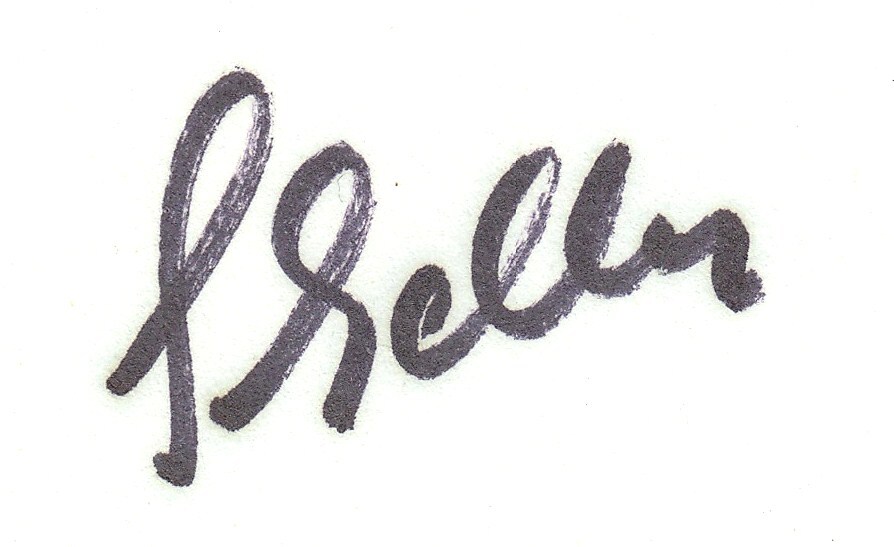
Signature of: herbert scheller